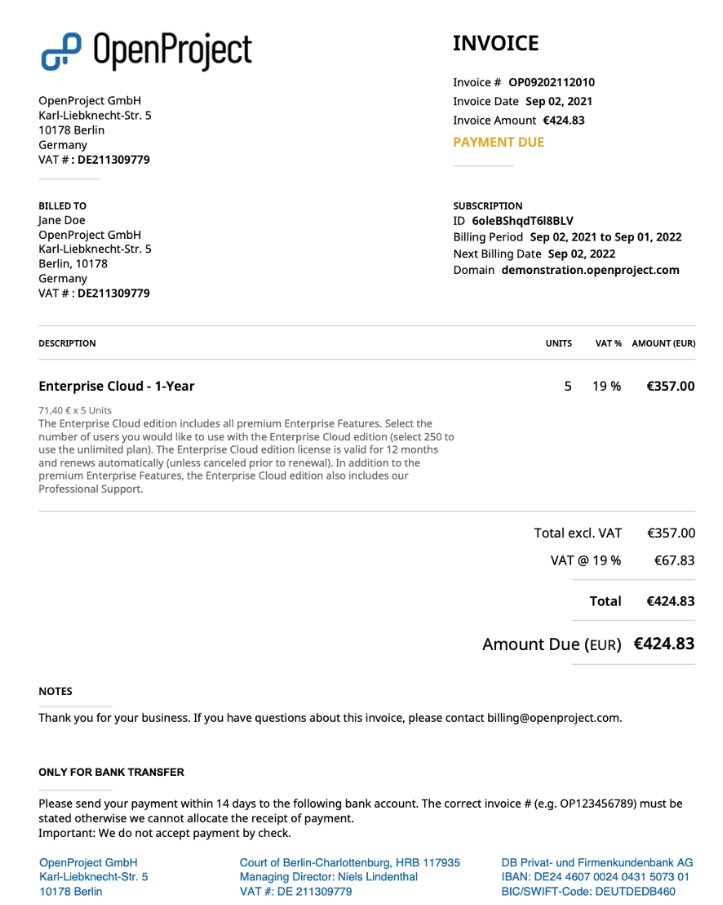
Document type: Invoice